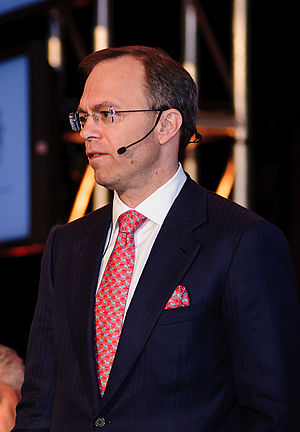
English: Scott Gaille speaking at the 2012 Namibia Oil &amp; Gas Conference